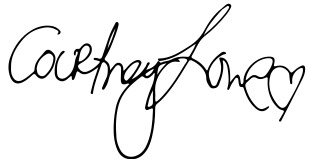
Signature of: courtney love